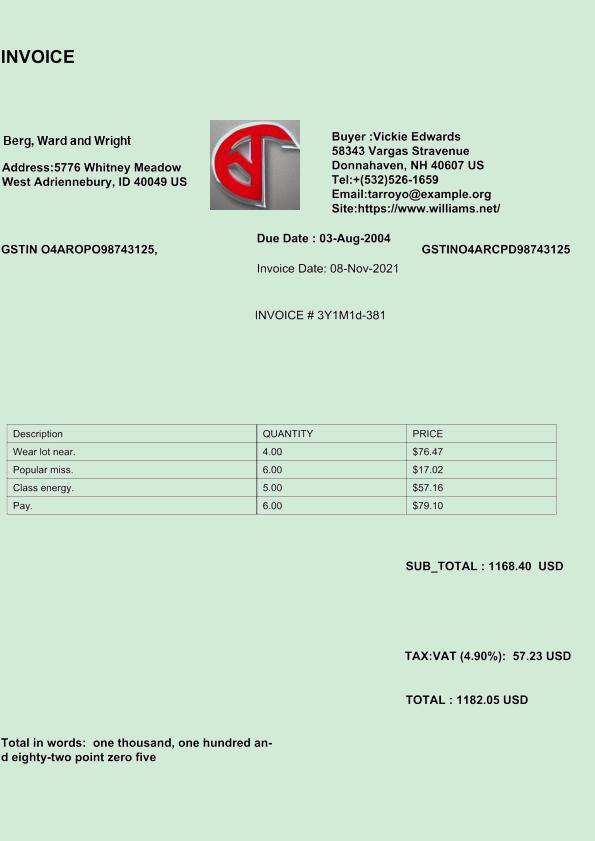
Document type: Invoice